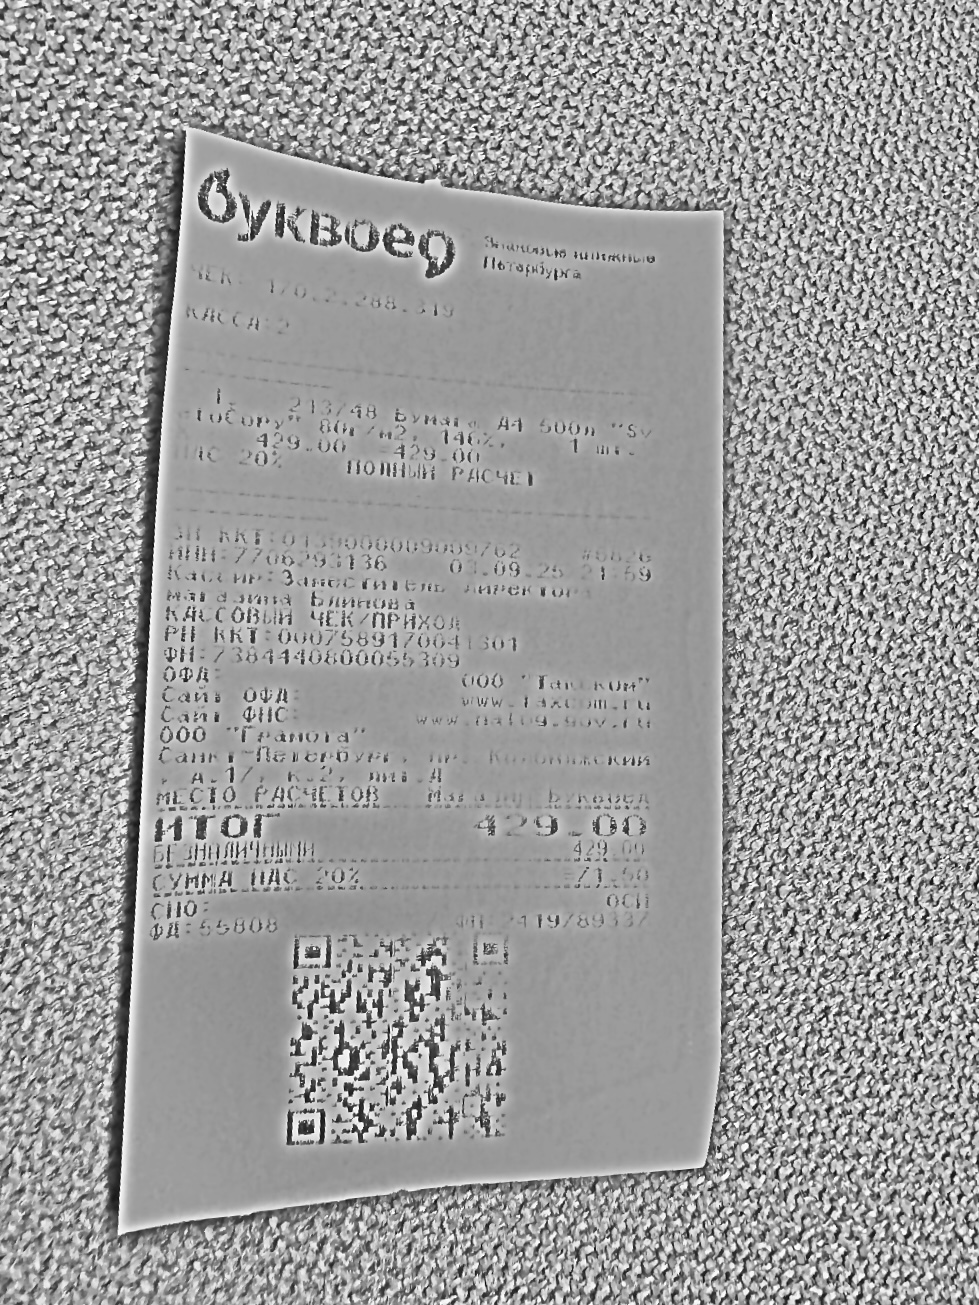
Продавец: ООО "Грамота"
ИНН: 7706293136
Дата: 03.09.25
Товары: 213748 Бумага А4 500л "SvetoCopy" 80г/м2, 146%
Количество: 1
Цена: 429.00
Сумма: 429.00
Итого: 429.00